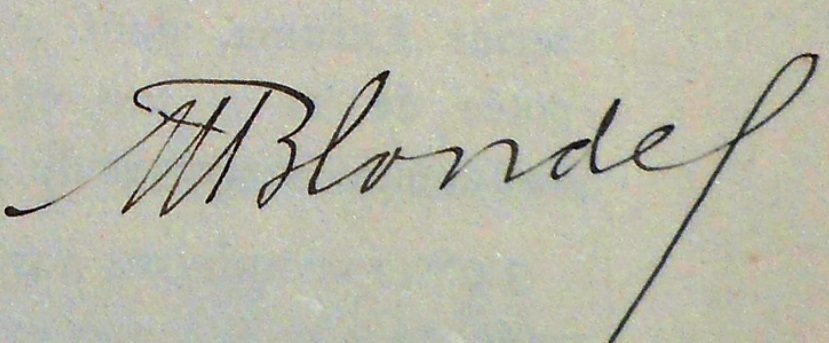
Signature of: maurice blondel